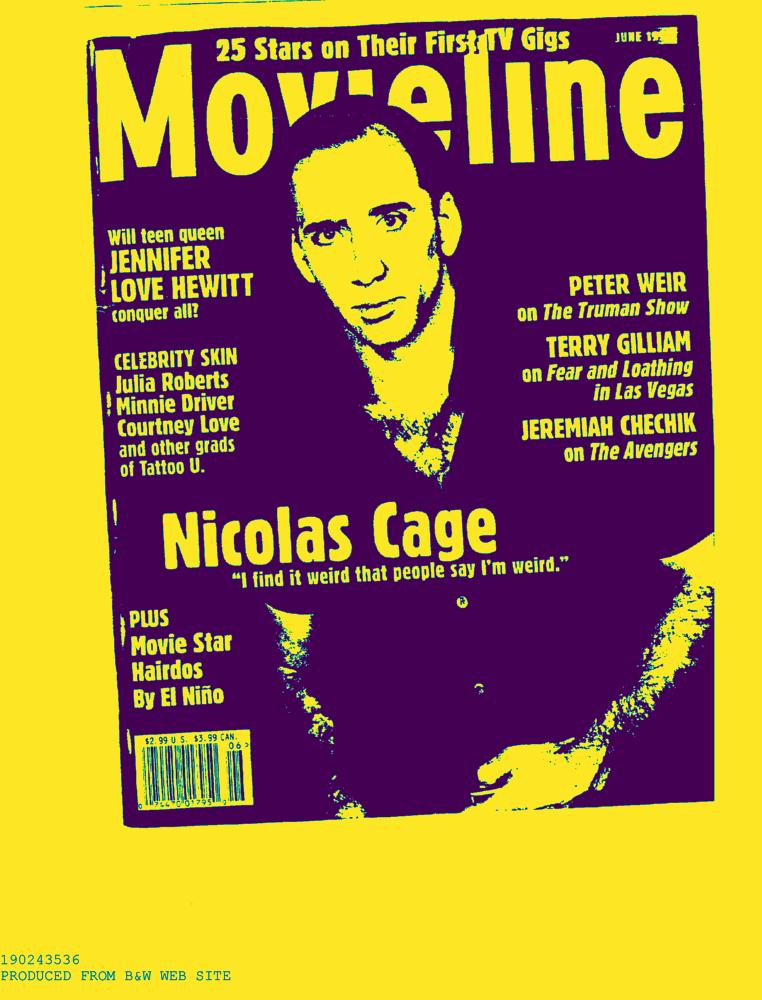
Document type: AD